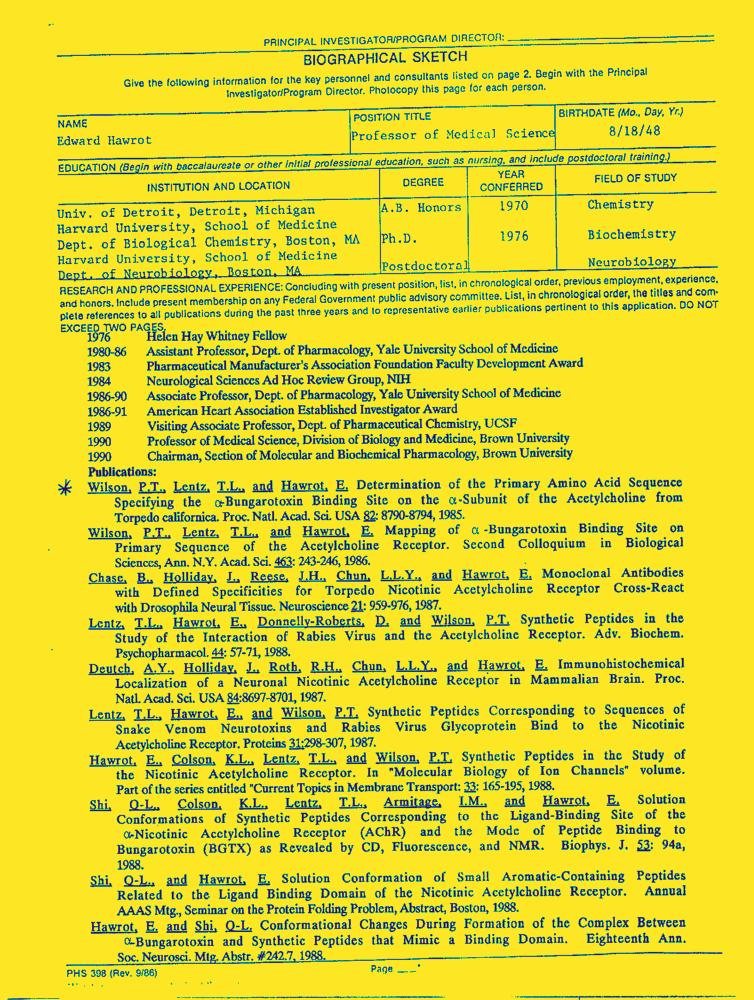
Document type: Resume-Doc